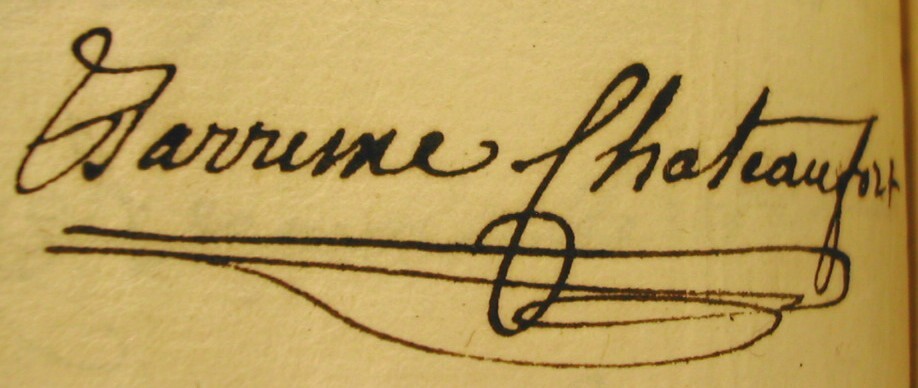
Signature of: guillaume de barrême de châteaufort